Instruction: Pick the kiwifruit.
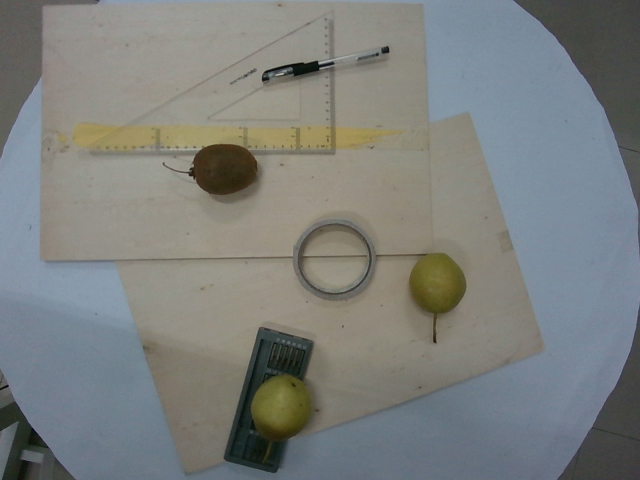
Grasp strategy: vertical